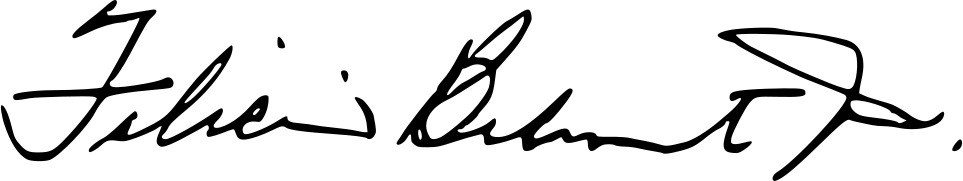
Signature of: feliciano belmonte jr